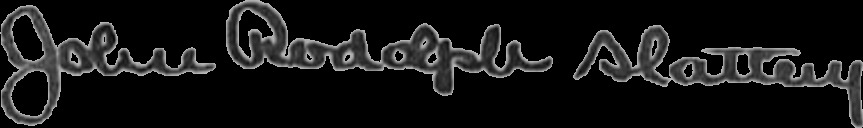
Signature of: john rodolph slattery